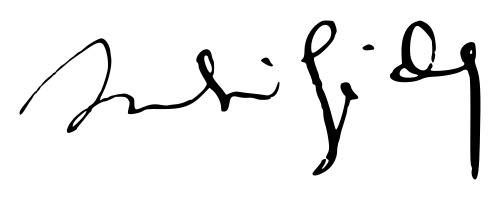
Signature of: andré gide